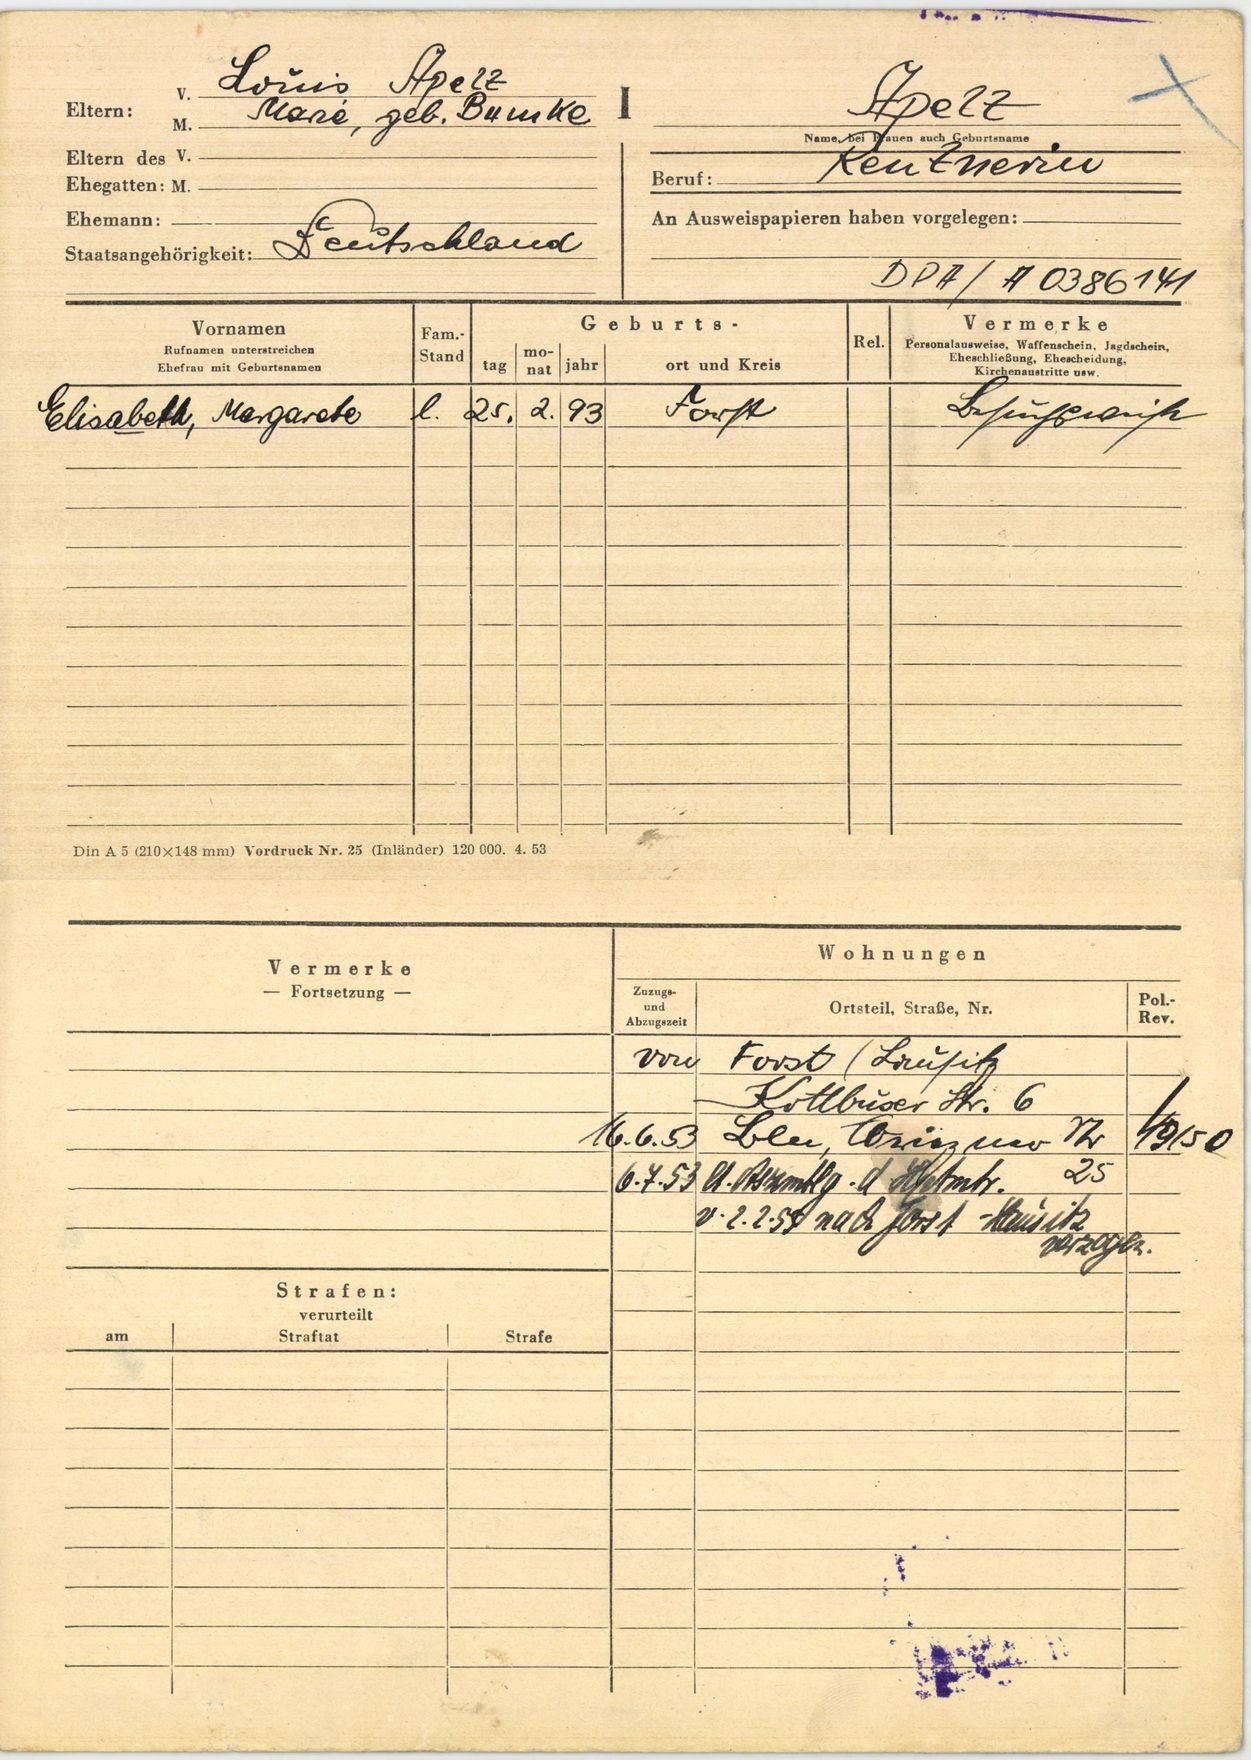
Apelt